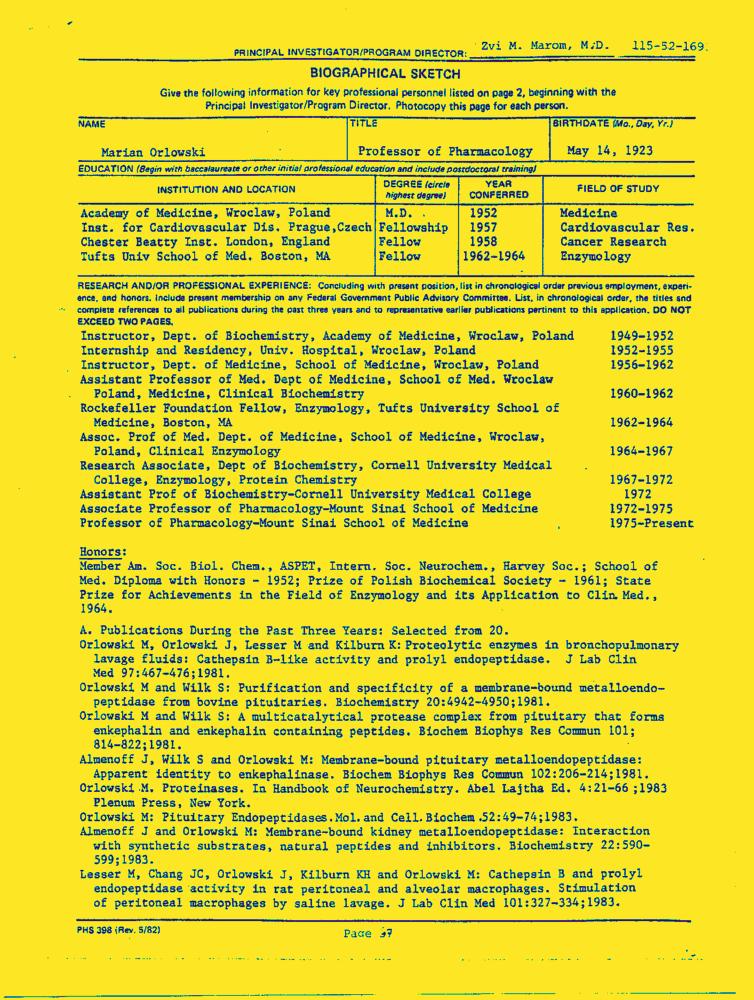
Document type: Resume-Doc